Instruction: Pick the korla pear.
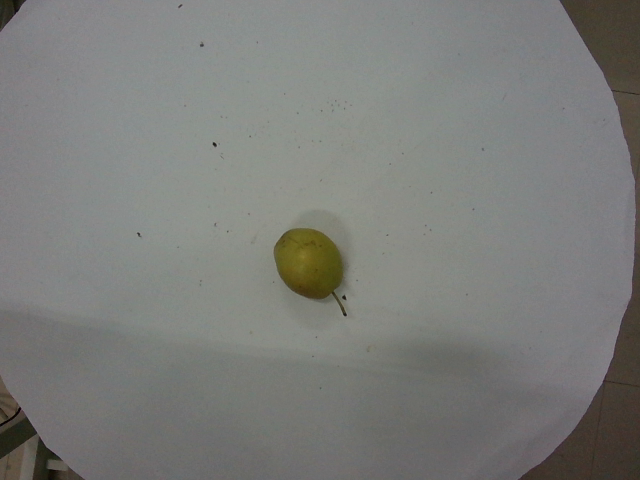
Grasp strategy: vertical